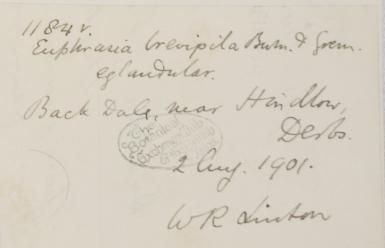
Signature of: william richardson linton